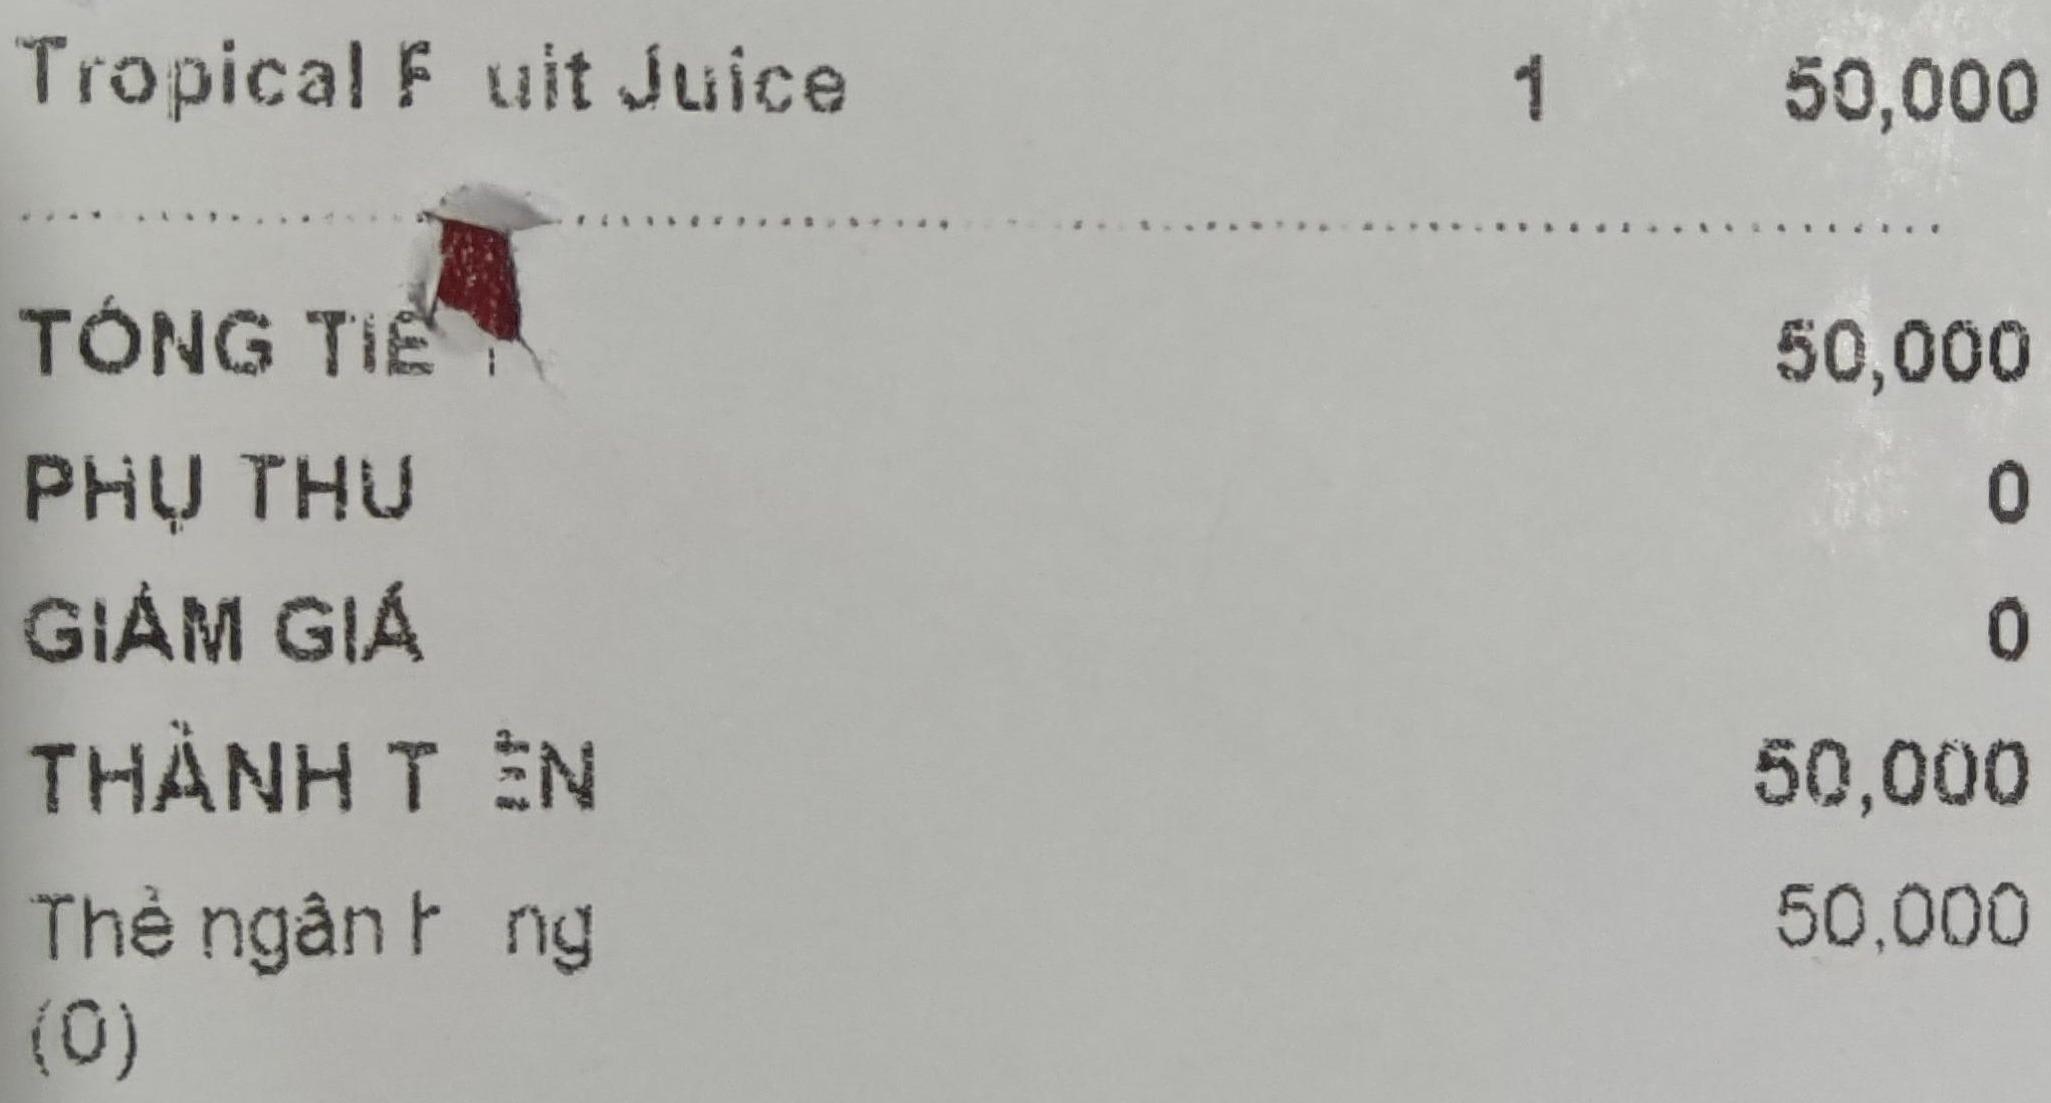
<table>
<tr>
<td>Tropical Fruit Juice</td>
<td>1</td>
<td>50,000</td>
</tr>
</table>

TỔNG TIỀN 50,000
PHỤ THU 0
GIẢM GIÁ 0
THÀNH TIỀN 50,000
Thẻ ngân hàng 50,000
(0)